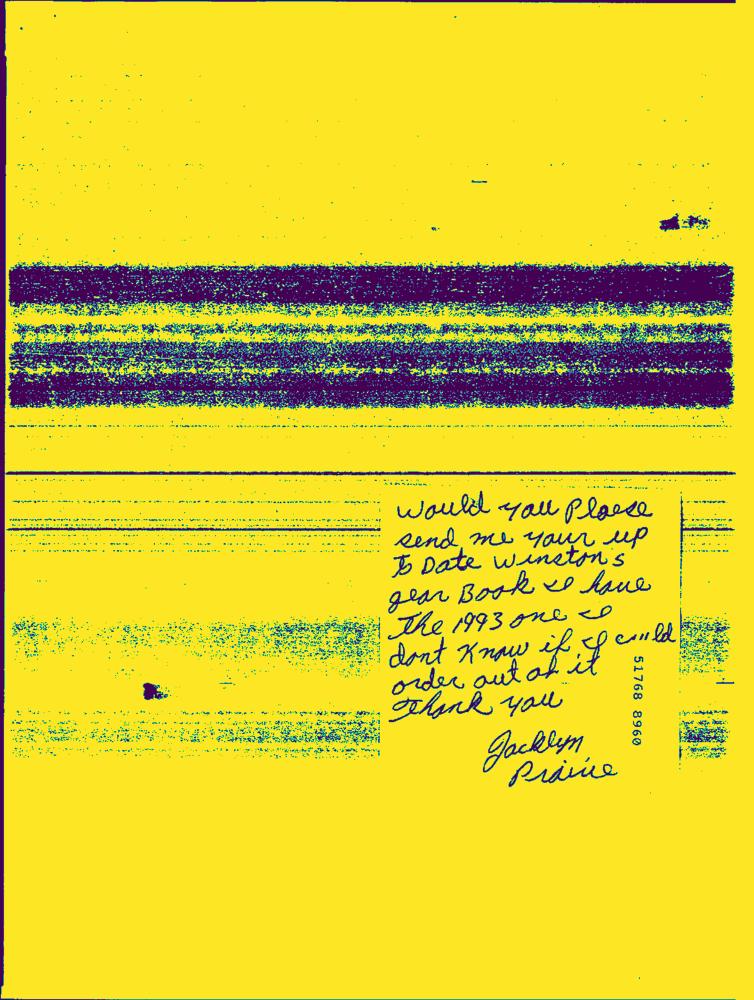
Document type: Hand-Written